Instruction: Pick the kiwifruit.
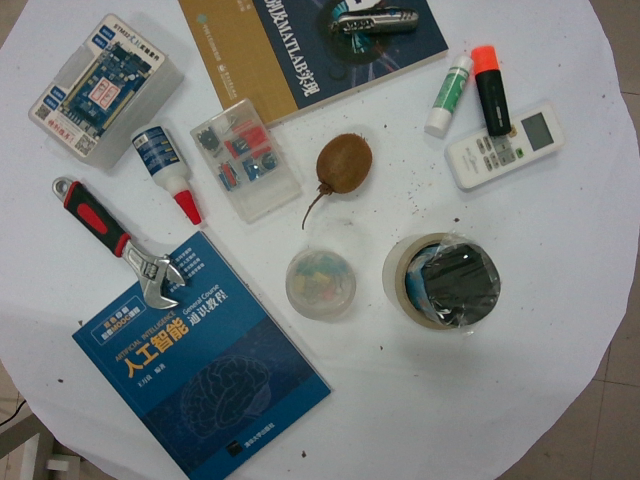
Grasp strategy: vertical